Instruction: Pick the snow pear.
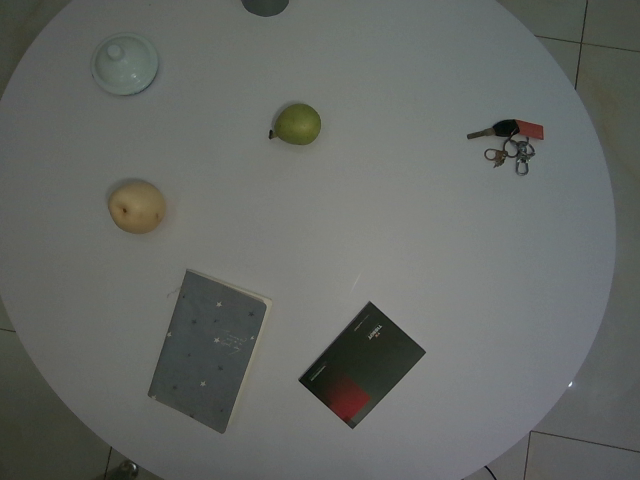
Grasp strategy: vertical